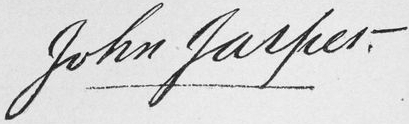
Signature of: jasper johns